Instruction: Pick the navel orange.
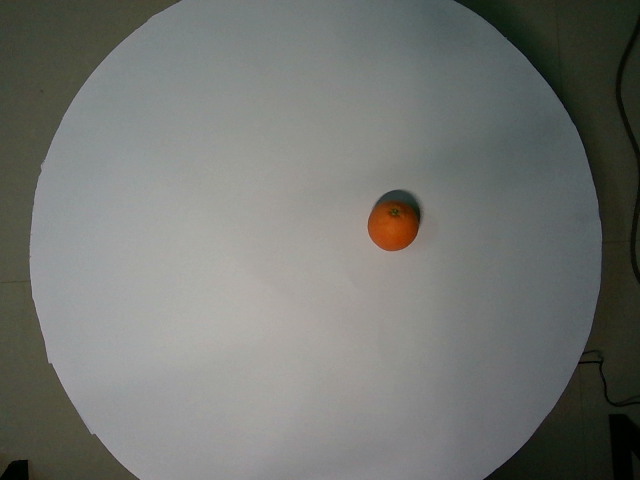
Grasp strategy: vertical